Question: In what way does the history help explain the case?
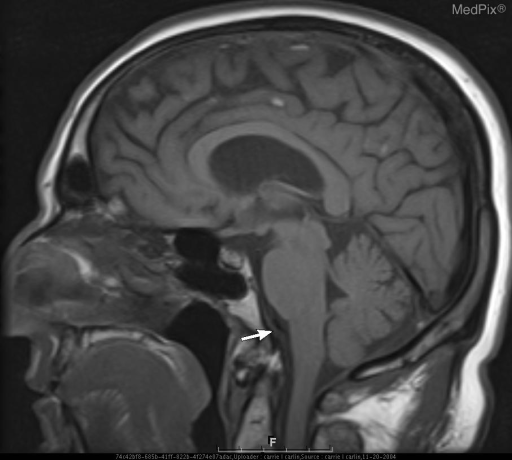
Answer: The patient's history of 65 year old white male presents with several year history of vertigo. is key in understanding the case.